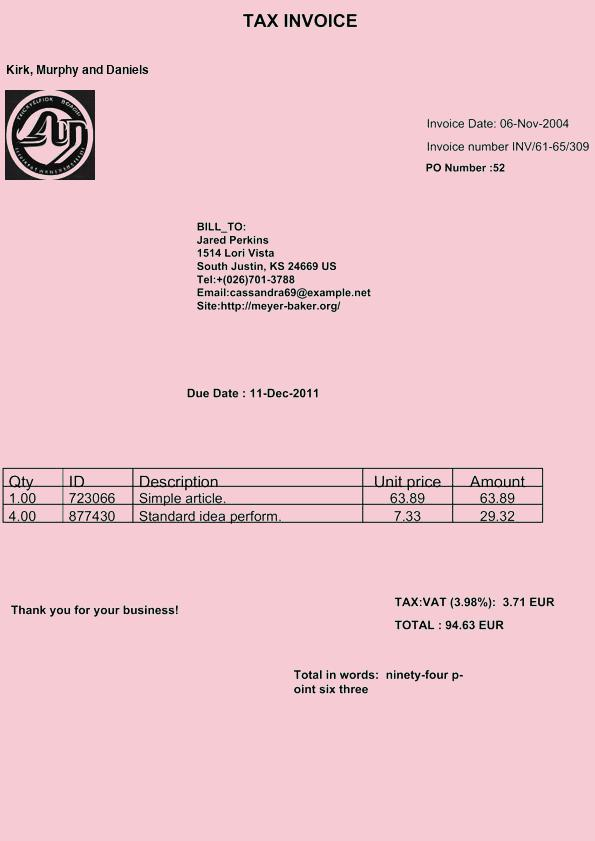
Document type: Invoice